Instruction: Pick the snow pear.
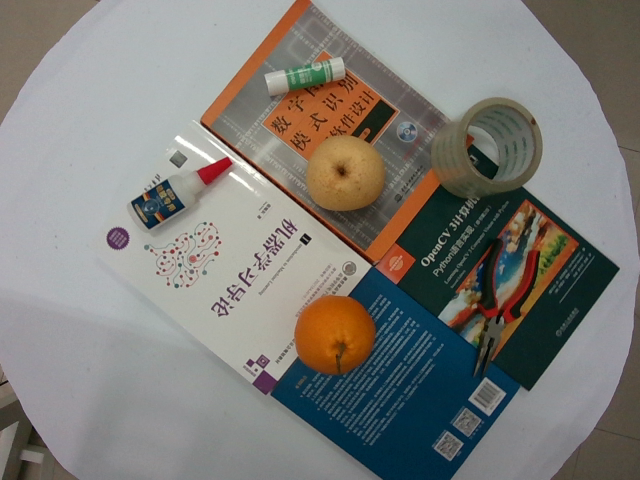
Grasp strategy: vertical